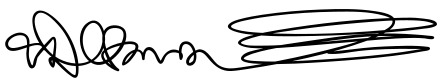
Signature of: desmond tutu